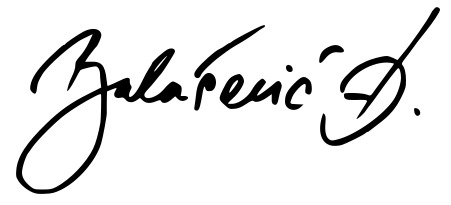
Signature of: đorđe balašević